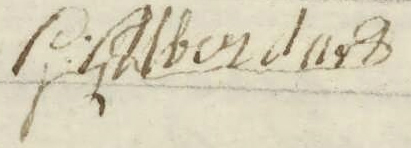
Signature of: goosen geurt alberda